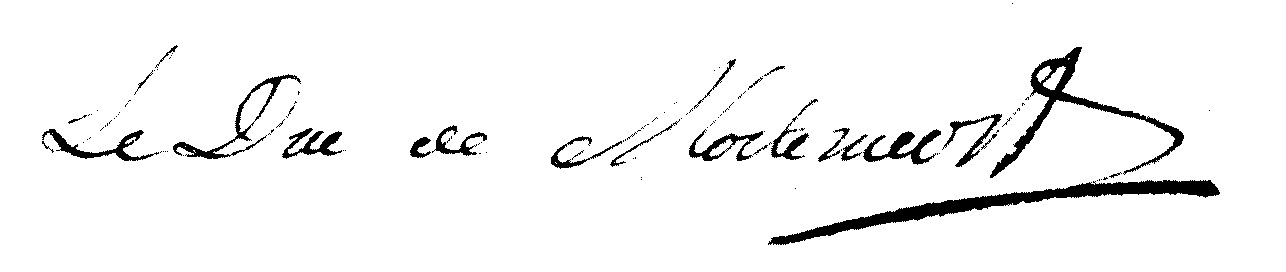
Signature of: victurnien jean baptiste de rochechouart de mortemart